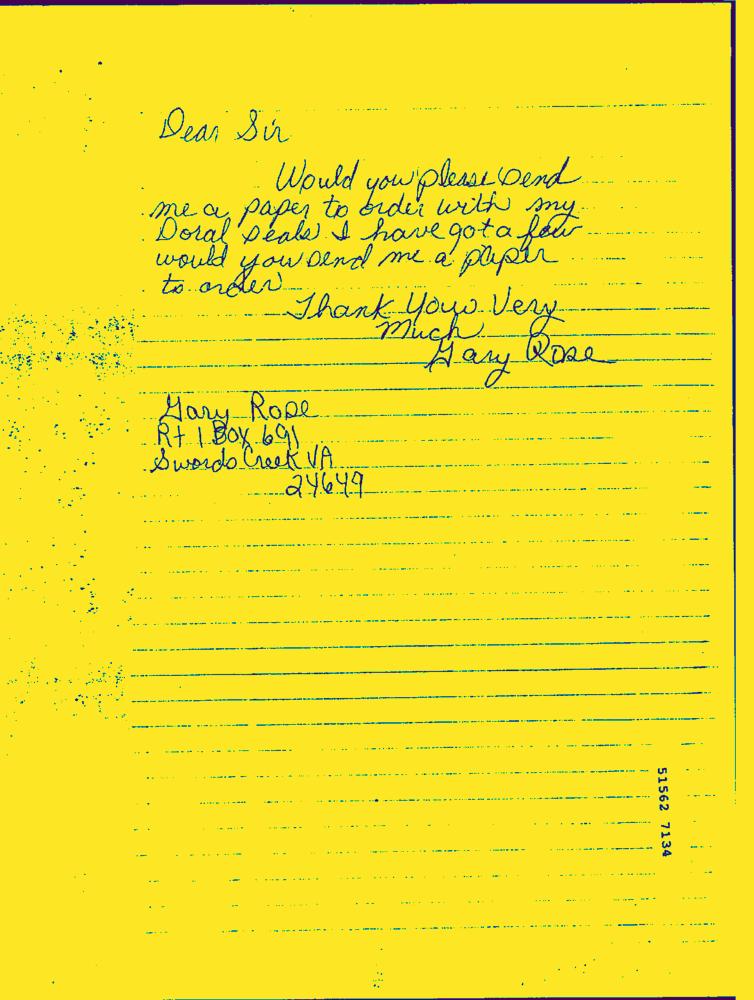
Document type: Hand-Written